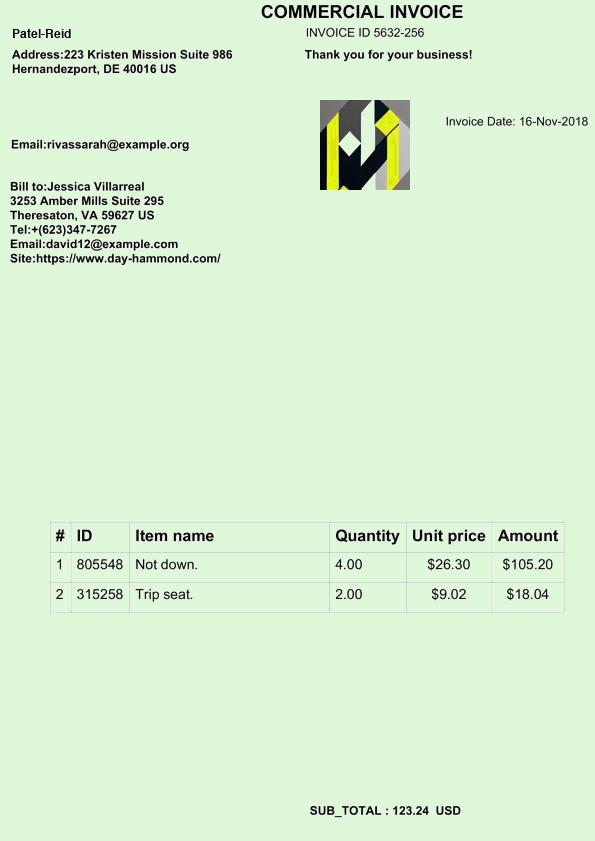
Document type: Invoice